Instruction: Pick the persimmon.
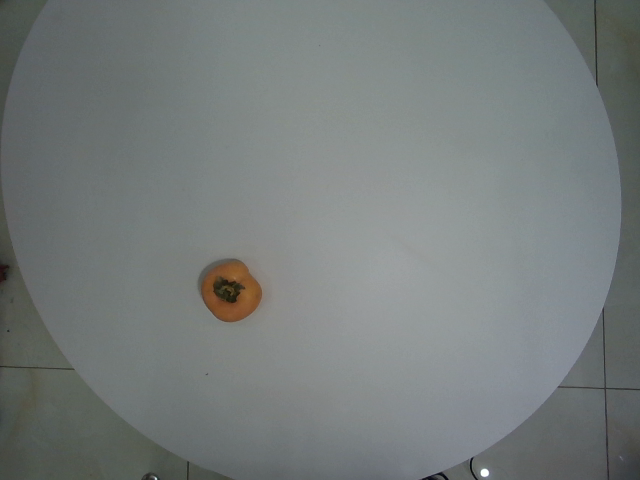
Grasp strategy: vertical